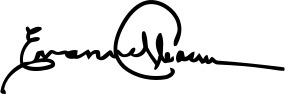
Signature of: emanuel cleaver